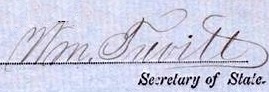
Signature of: william trevitt